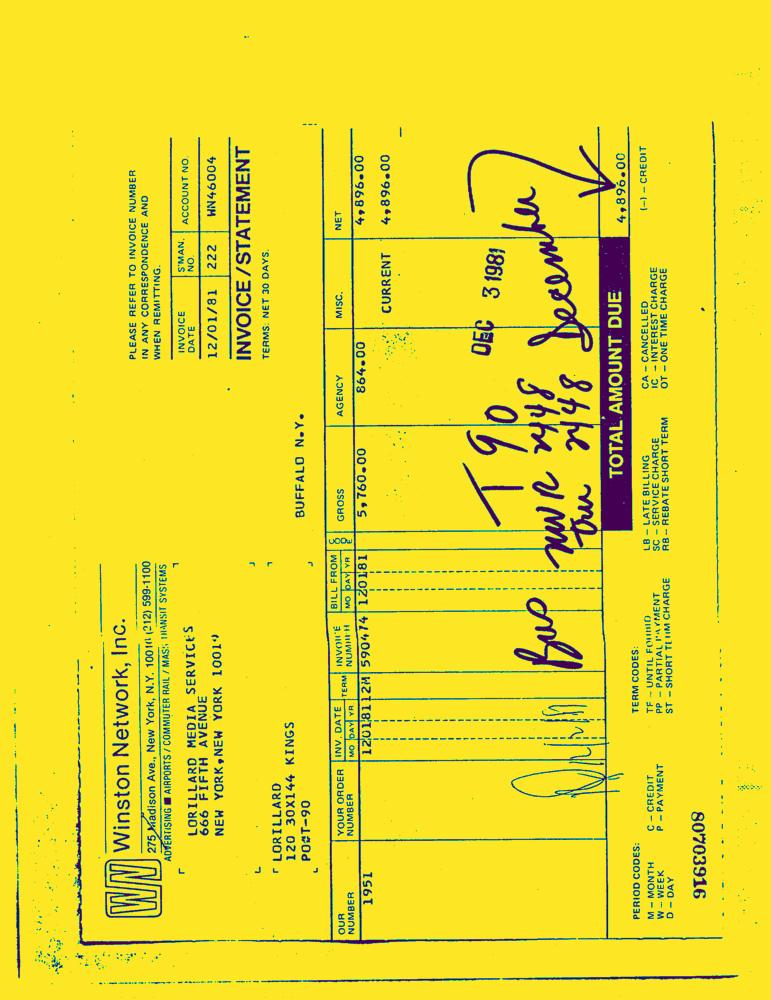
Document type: Invoice-Doc